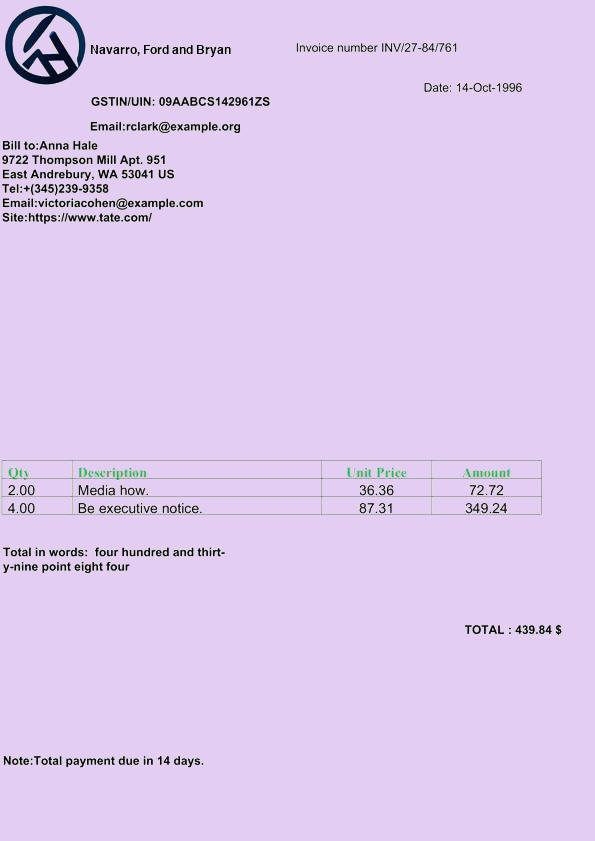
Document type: Invoice